Question: In what way does the history help explain the case?
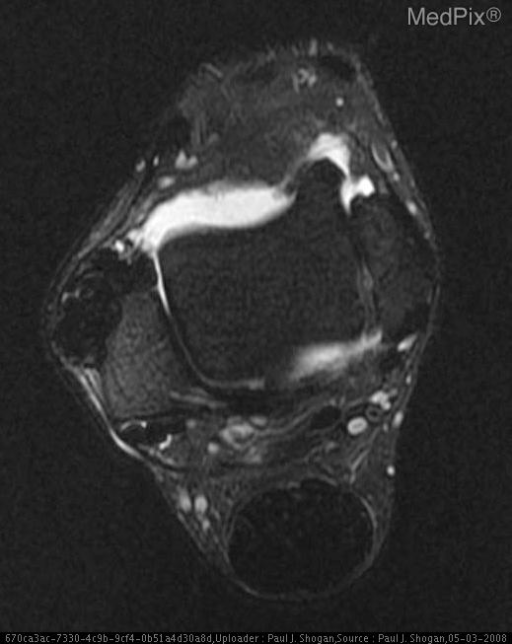
Answer: The patient's history of 51 yo male with soft-tissue ankle mass. is key in understanding the case.